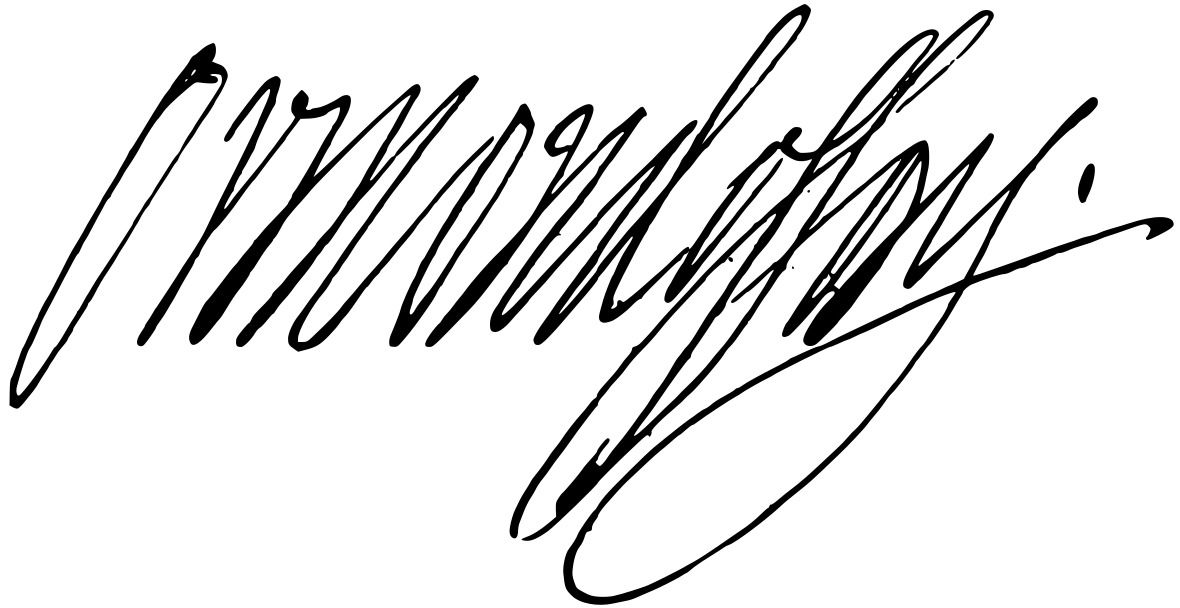
Signature of: james butler 1st duke of ormonde